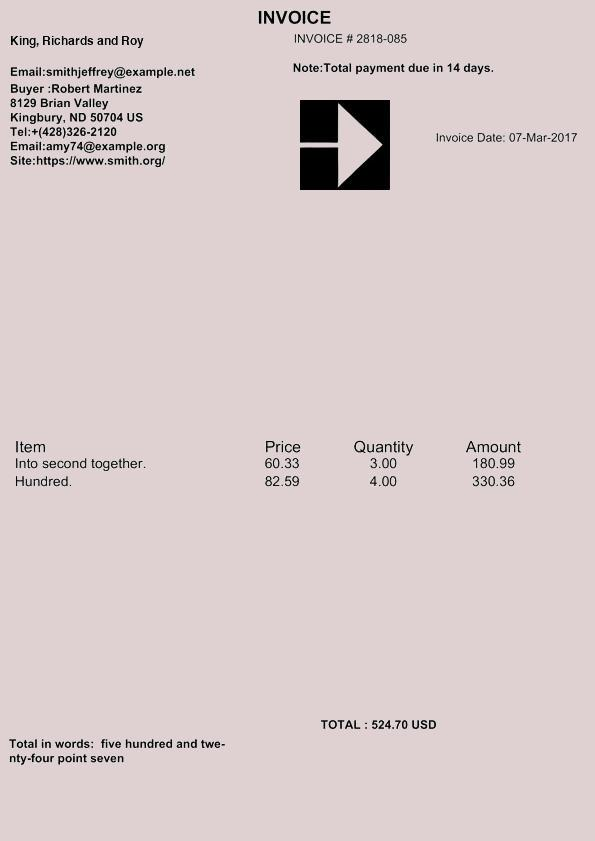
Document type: Invoice